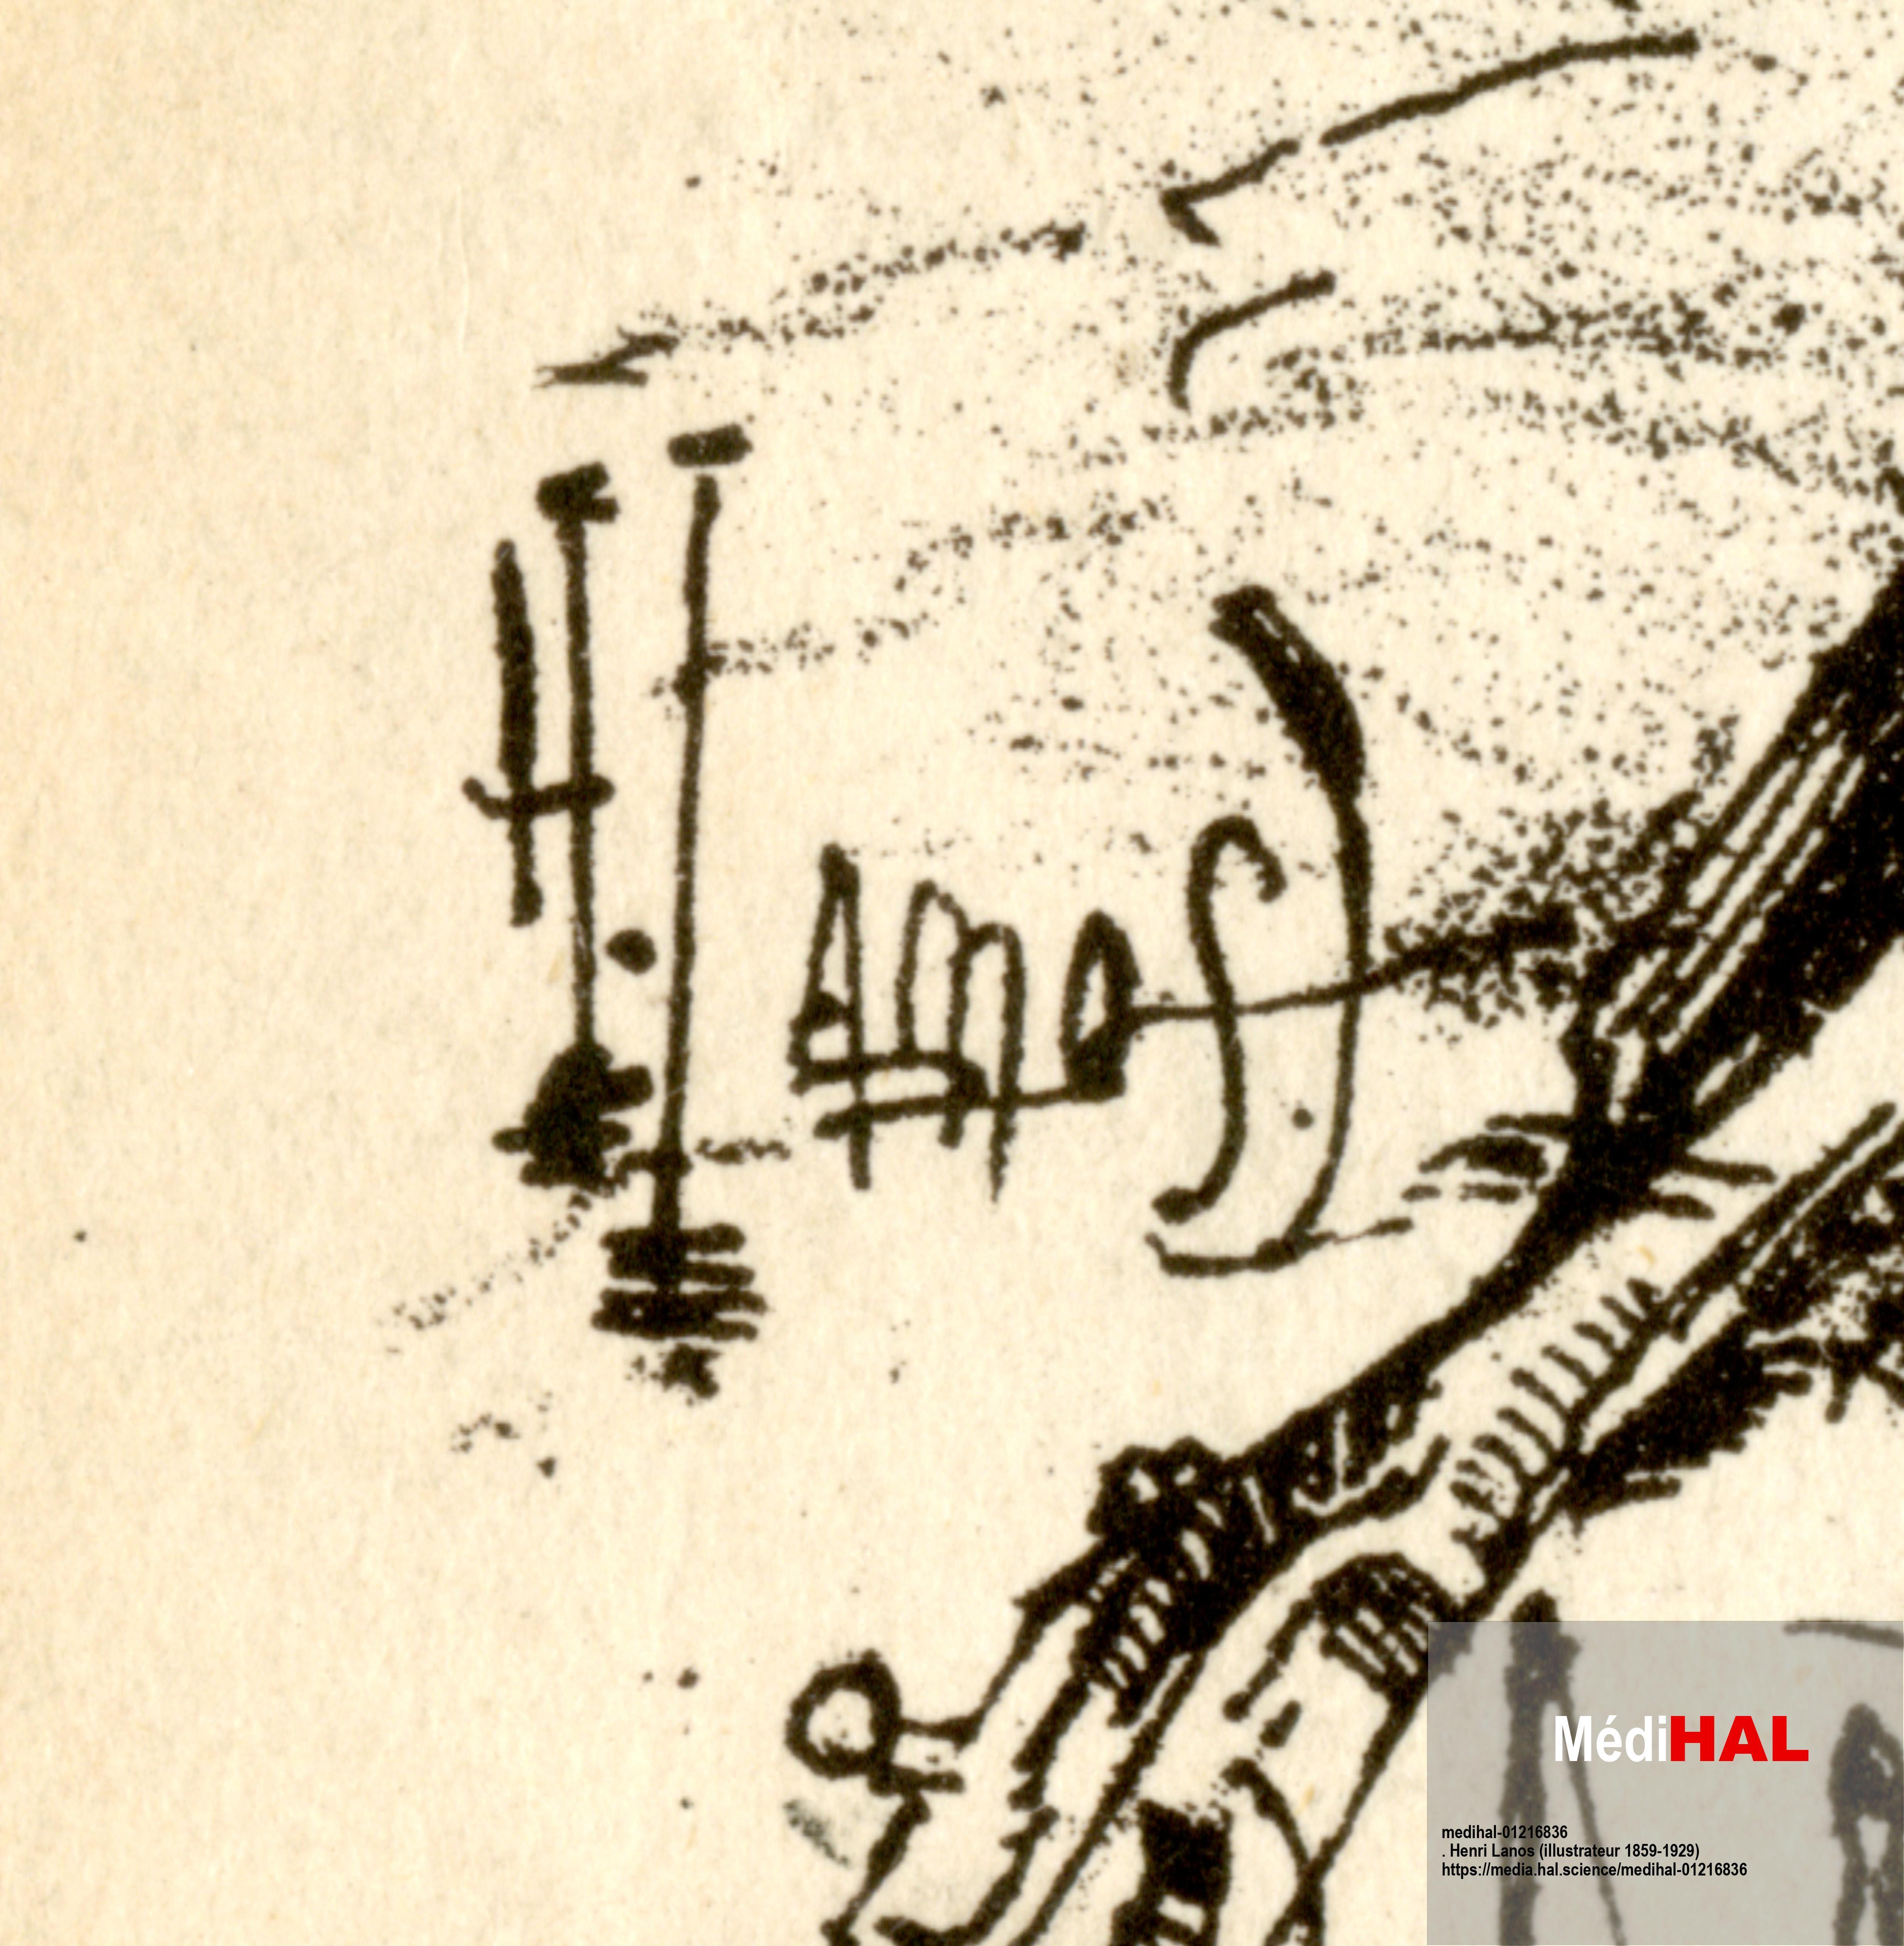
Signature of: henri lanos